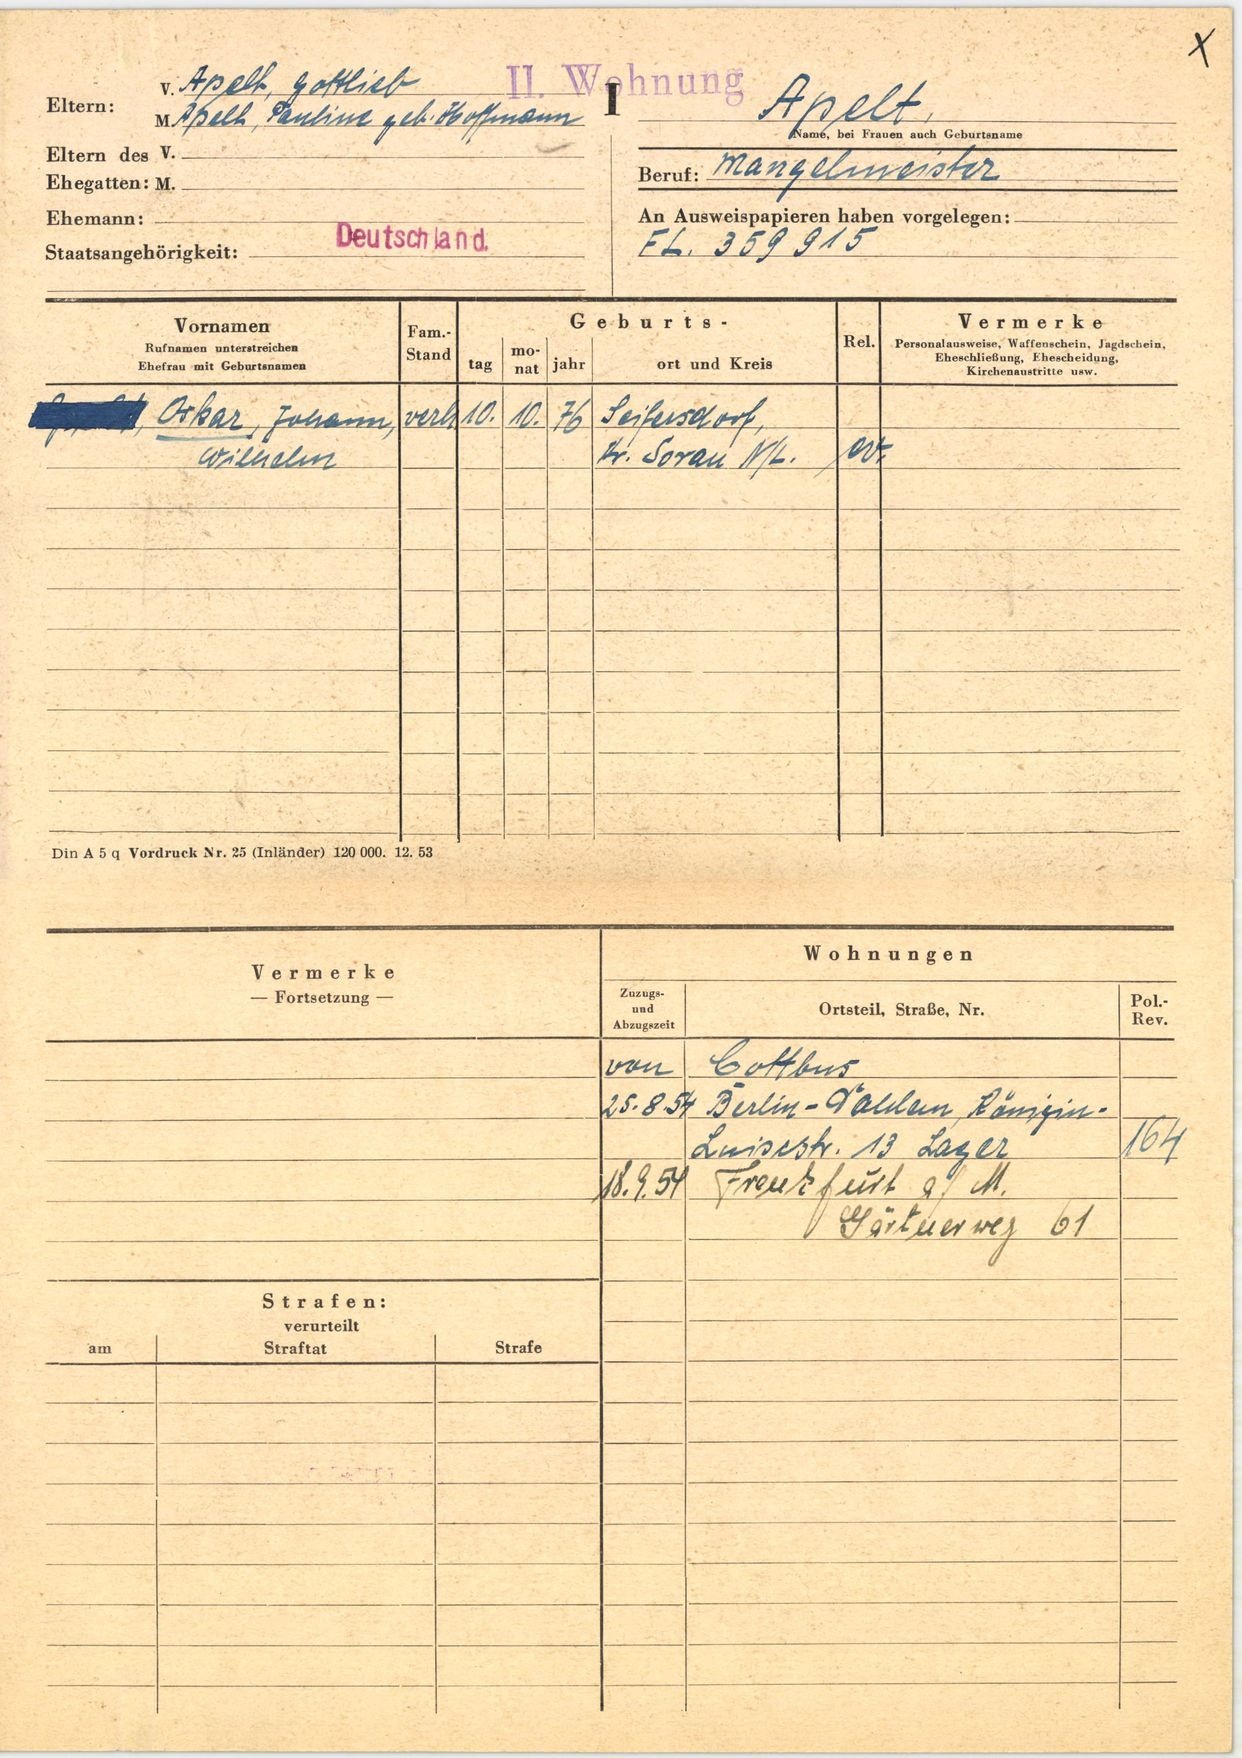
Apelt